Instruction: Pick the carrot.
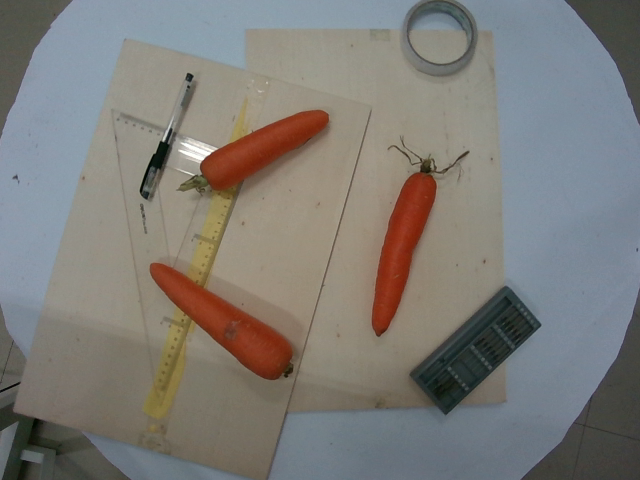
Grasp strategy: vertical